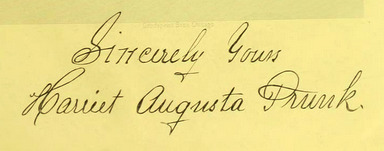
Signature of: harriet augusta prunk